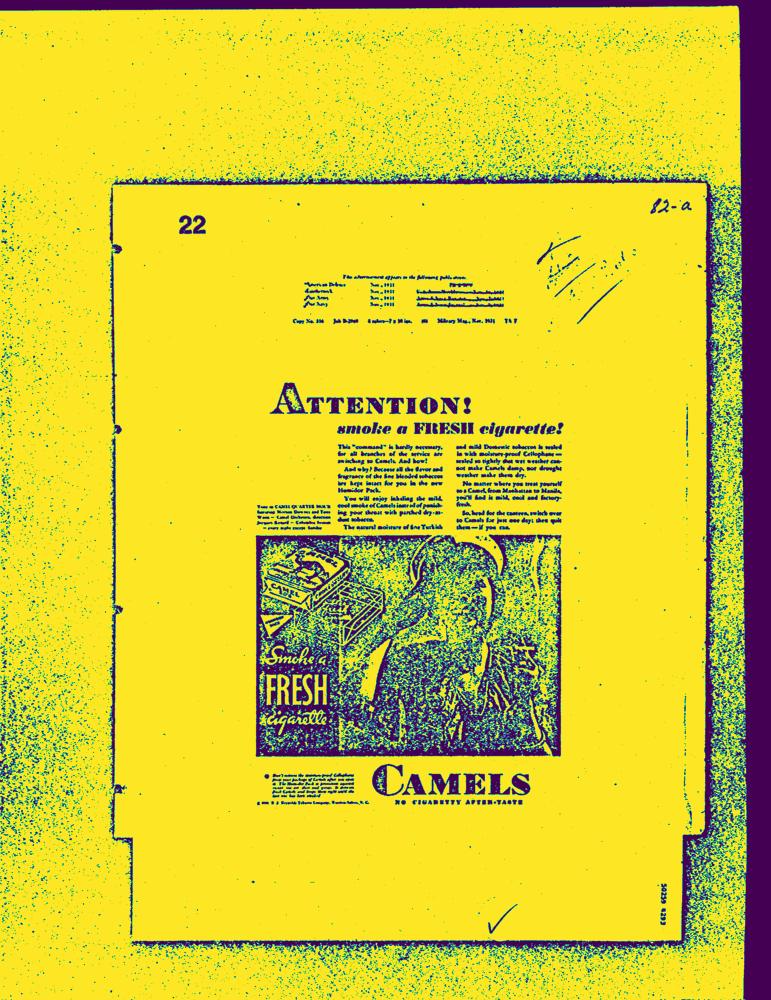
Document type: AD